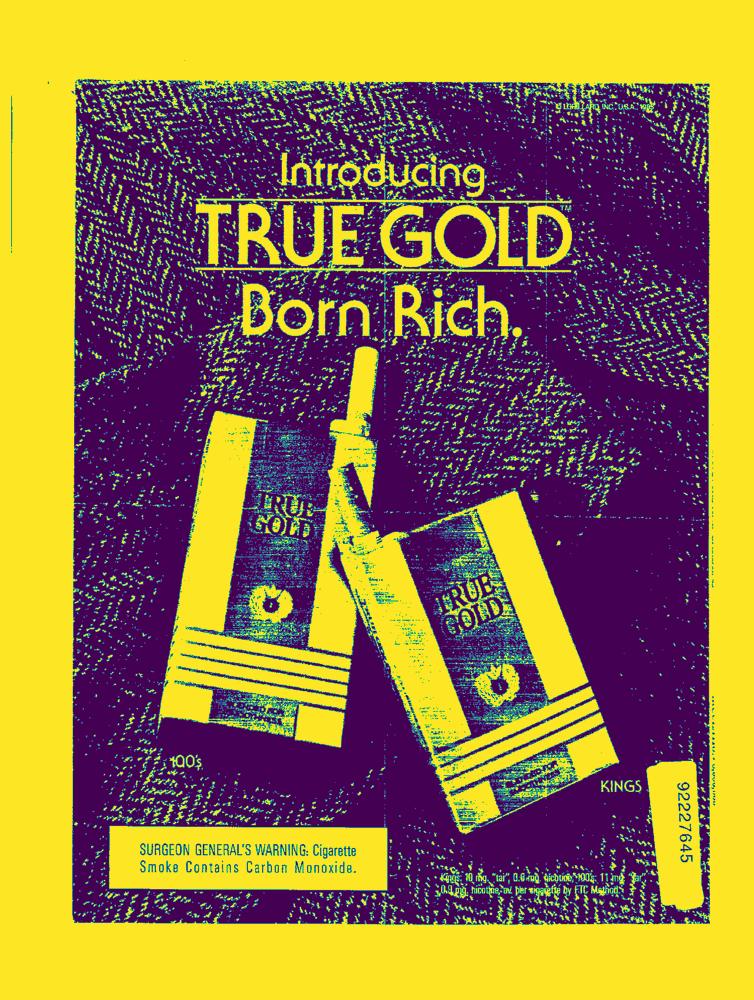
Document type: AD